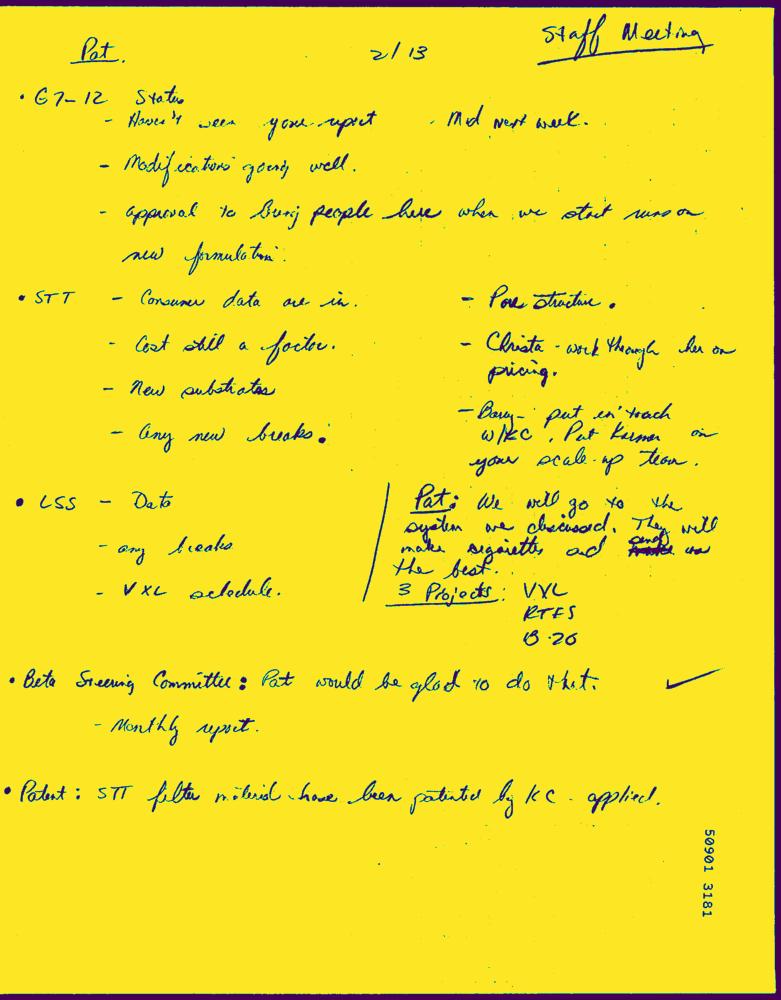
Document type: Hand-Written